Question: What are the imaging findings?
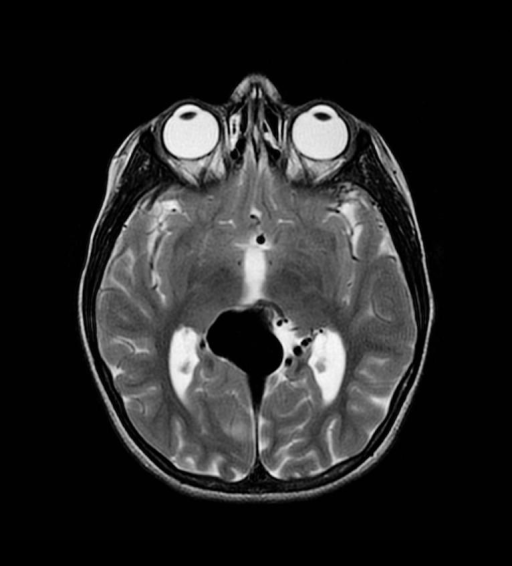
Answer: The imaging shows Chest radiograph demonstrates branching opacity in a bronchovascular distribution in the right middle lobe.
Review of prior imaging demonstrates presence of a Vein of Galen Malformation (VOM) with recent embolization treatment with Onyx. Multiple serpentine flow voids seen on MRI. Angiogram confirms shunting from multiple feeders into a dilated Vein of Galen, draining into an enlarged straight sinus. Focal aneurysmal dilation in the region of the Vein of Galen.